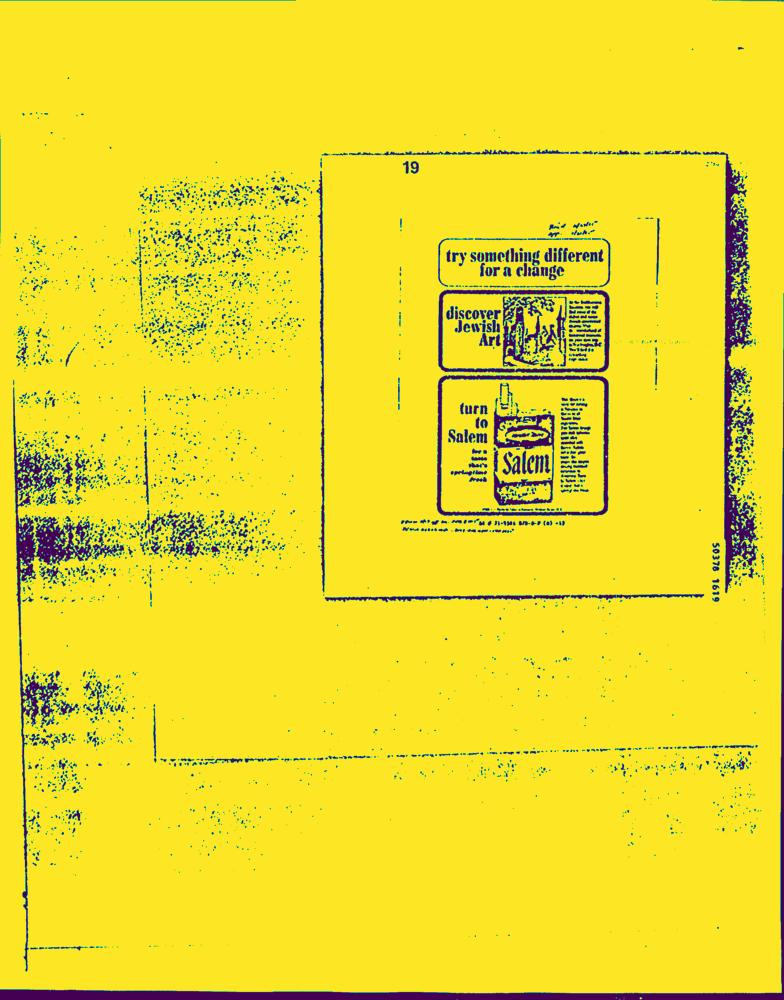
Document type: AD